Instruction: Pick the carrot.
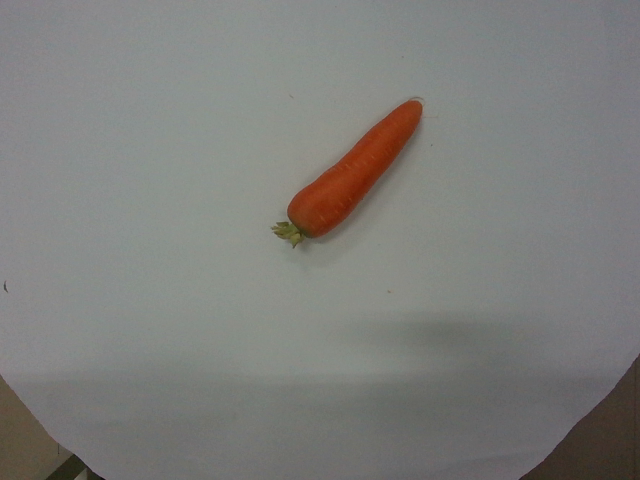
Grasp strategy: vertical